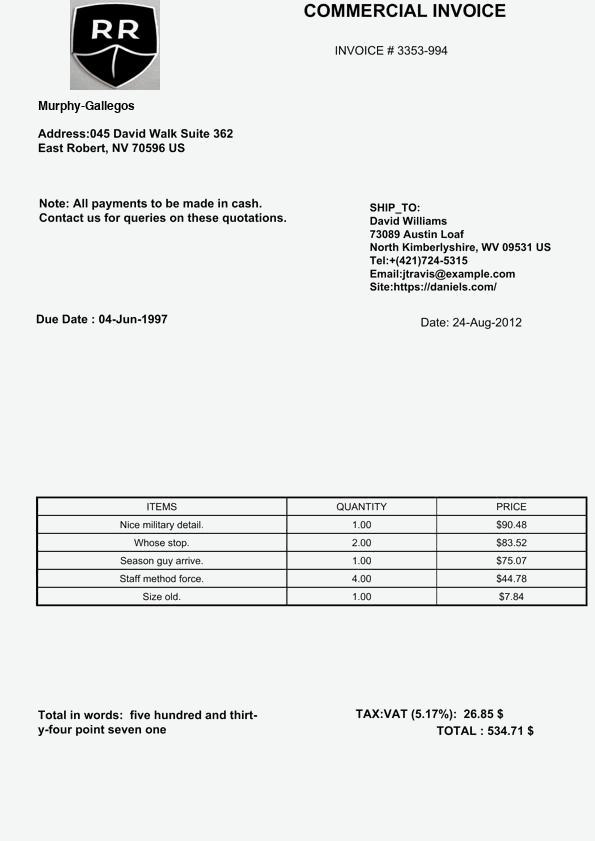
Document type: Invoice